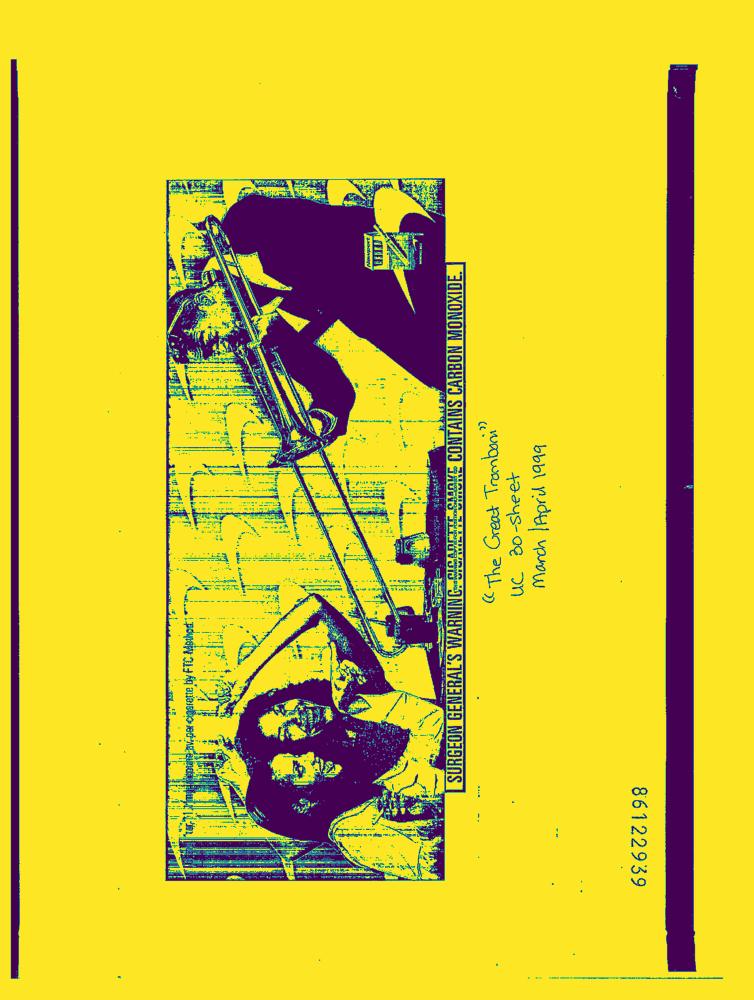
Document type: AD